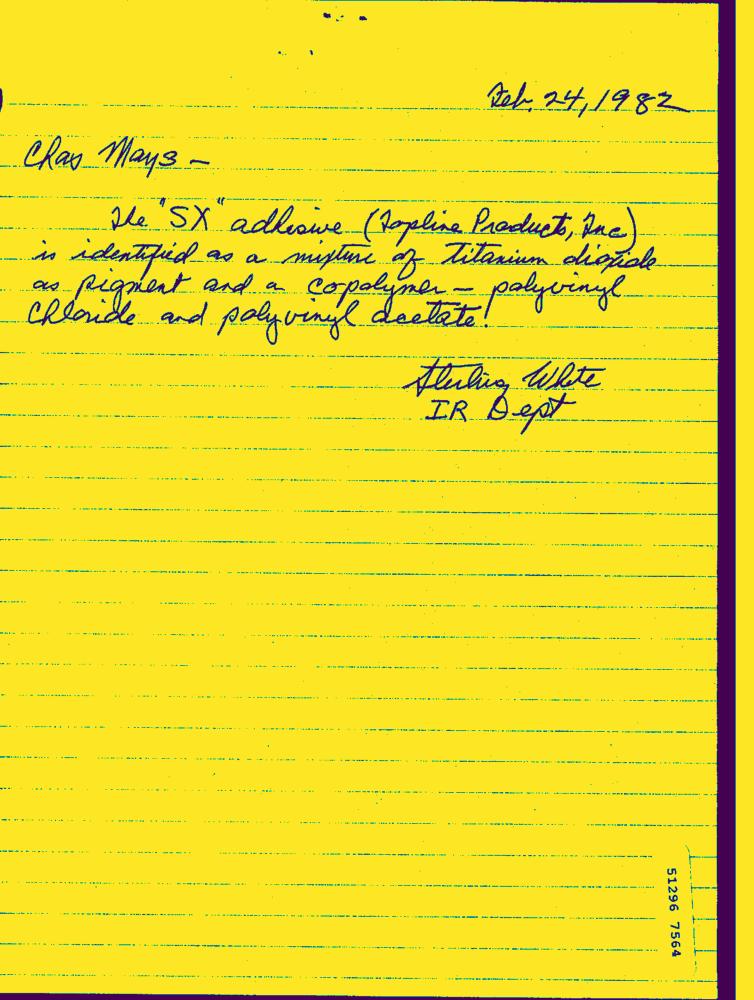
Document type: Hand-Written